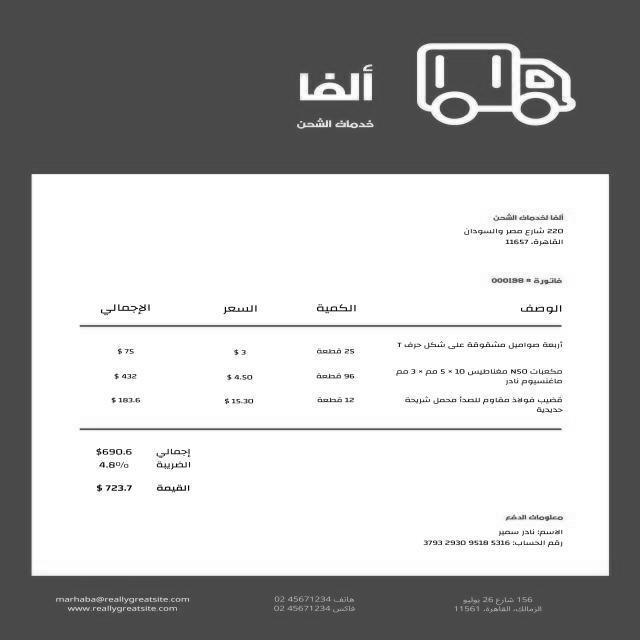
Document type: Invoice